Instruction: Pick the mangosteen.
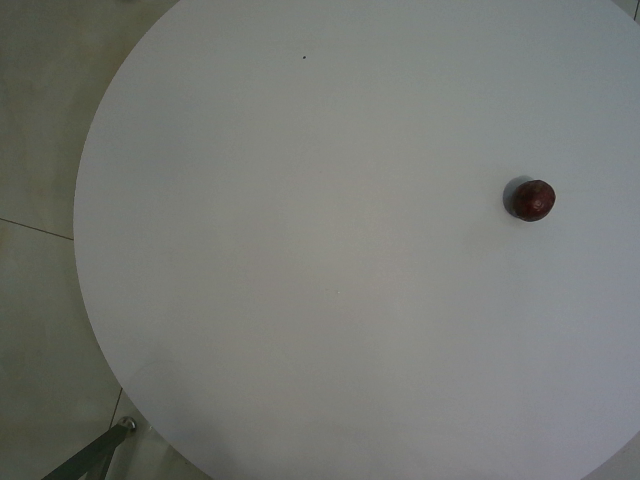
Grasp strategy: vertical